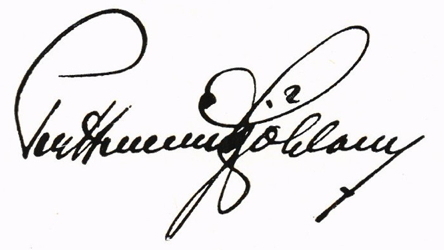
Signature of: per henning sjöblom